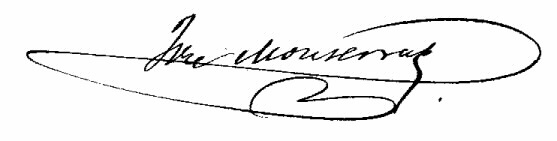
Signature of: josé monserrat riutort